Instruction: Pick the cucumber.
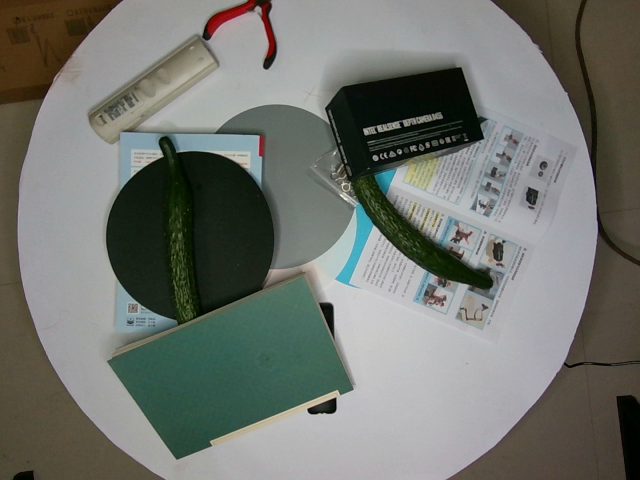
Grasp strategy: vertical